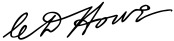
Signature of: c d howe